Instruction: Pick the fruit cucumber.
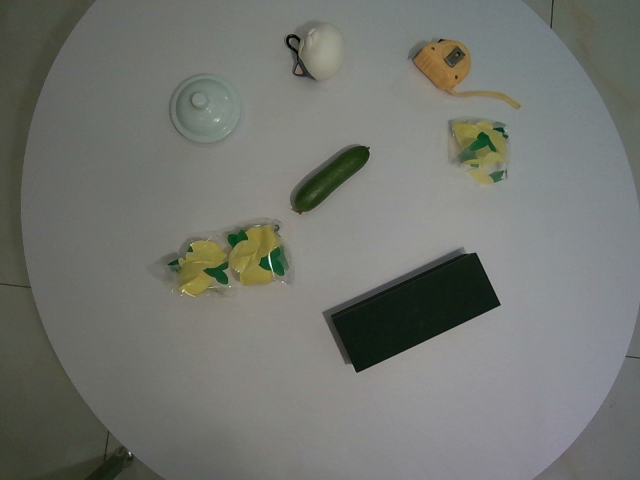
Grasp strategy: vertical